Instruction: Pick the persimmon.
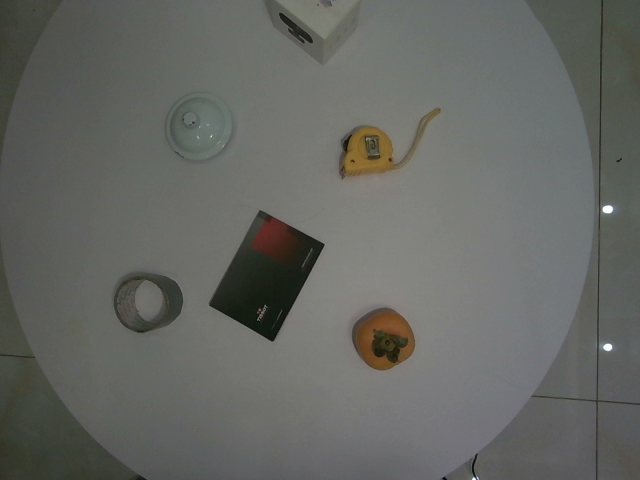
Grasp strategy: vertical